Question: Describe the condition in detail:
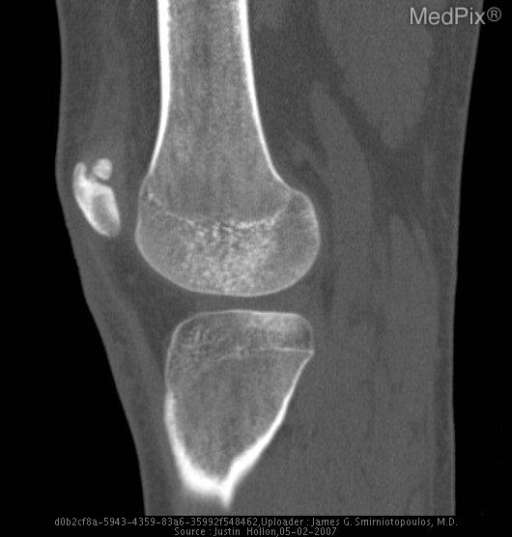
Answer: The disease is discussed as: Name: Multipartite Patella

Subclassifications: Tripartite, Bipartite

Demographics: 2% incidence.  9:1 Male-to-female ratio.  Unilateral in 57%.

Common Locations: 75% superolateral (Saupe classification type 3)

Radiology: Well-defined radiolucent line coursing across typically superolateral corner with smooth, well-corticated margins.

99mTc bone scan would show increased uptake.
But high scintigraphic uptake is a frequent finding in both symptomatic and asymptomatic bipartite patella.

Comments: Typically asymptomatic, incidental finding.  Should not be confused with a patellar fracture.

Ossification occurs between ages 2-6 years.
23% of children have >1 ossification center.
Typically merge, but un-united in 2% of people.